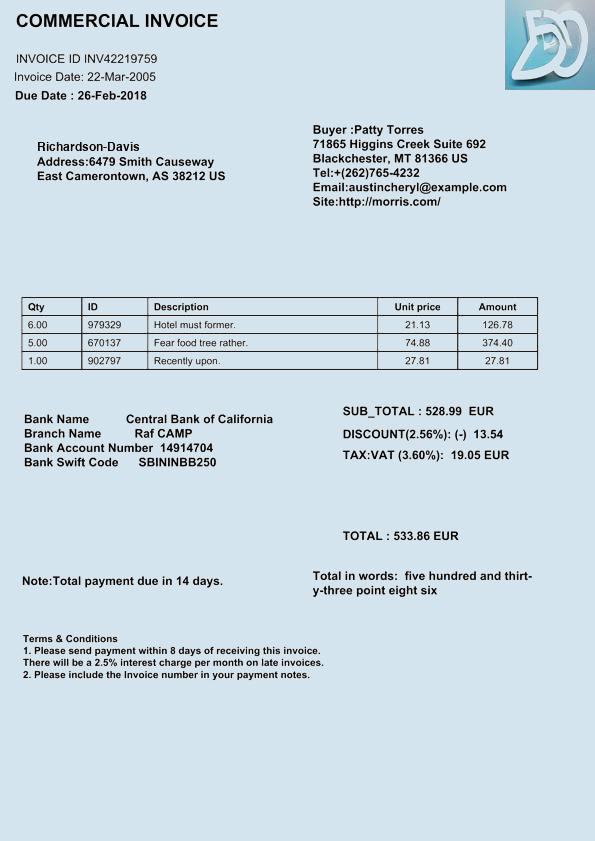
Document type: Invoice